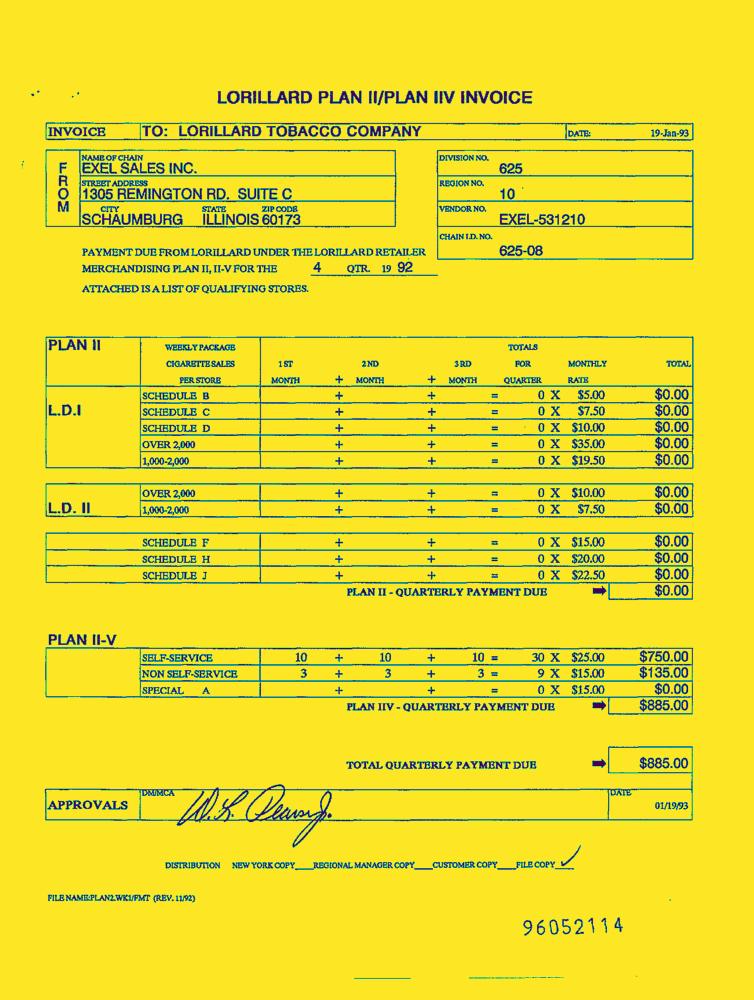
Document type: Invoice-Doc